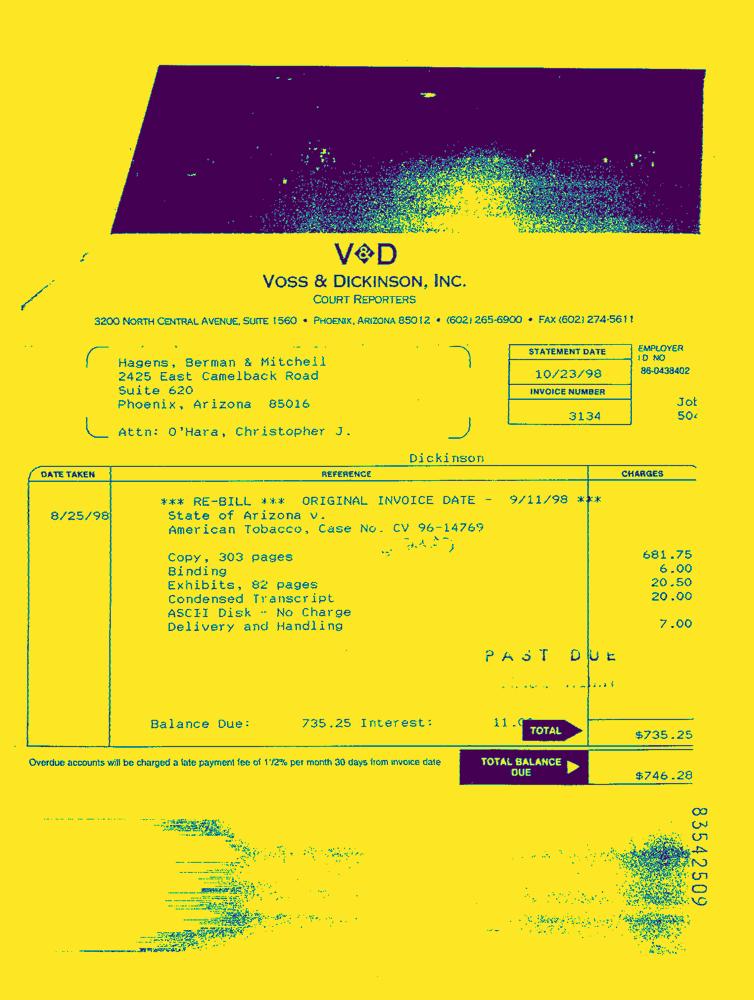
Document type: Invoice-Doc